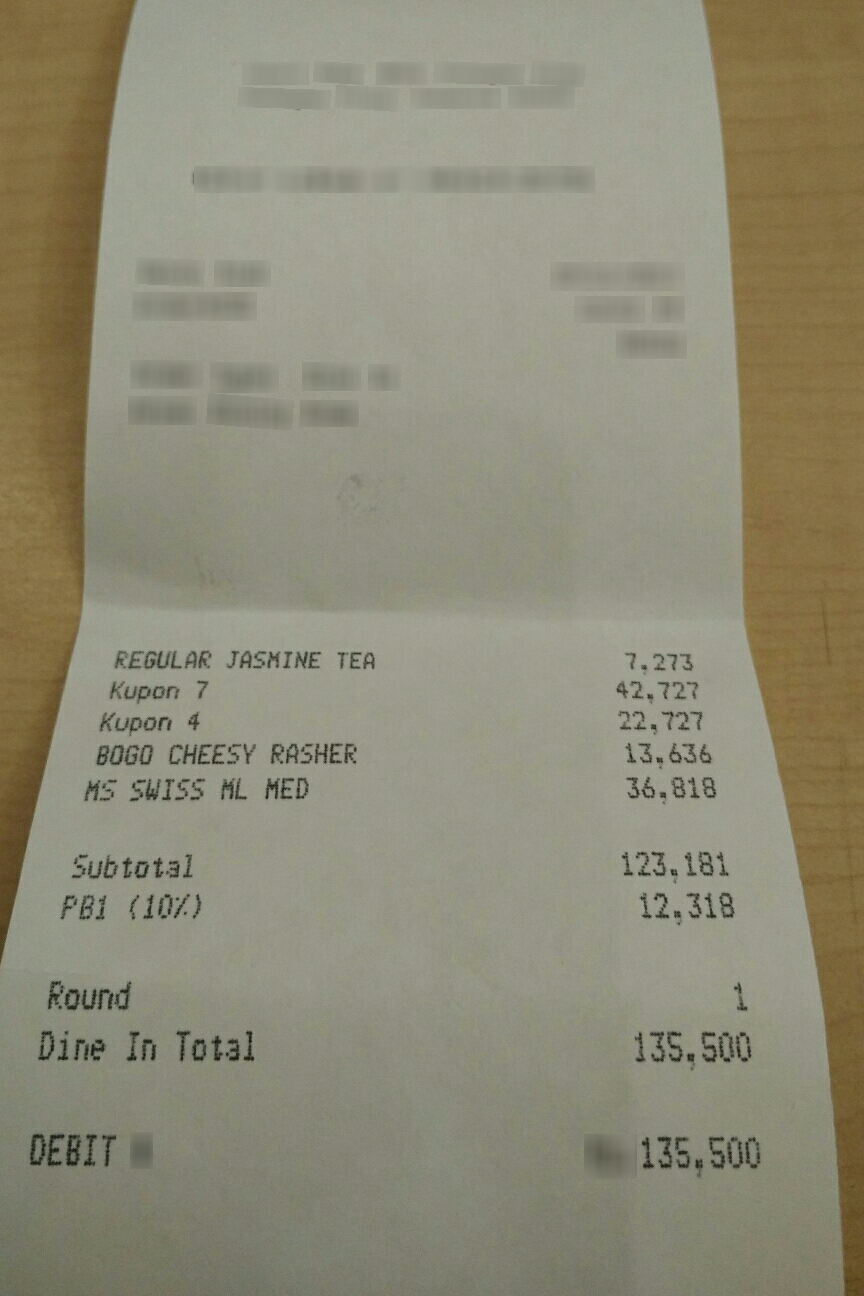
Number of items: 5
Subtotal: 123,181
Tax: 12,318
Other charges: 1
Total: 135,500
OCR text regions:
text: Dine
text: In
text: Total
text: 135,500
text: DEBIT
text: 135,500
text: REGULAR
text: JASMINE
text: TEA
text: 7,273
text: Kupon
text: 7
text: 42,727
text: Kupon
text: 4
text: 22,727
text: BOGO
text: CHEESY
text: RASHER
text: 13,636
text: Subtotal
text: 123,181
text: PB1
text: (10%)
text: 12,318
text: Round
text: 1
text: MS
text: SWISS
text: ML
text: MED
text: 36,818